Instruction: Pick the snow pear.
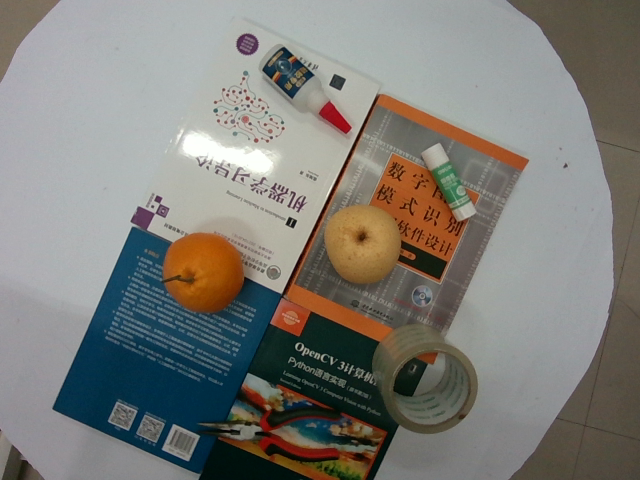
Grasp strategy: vertical